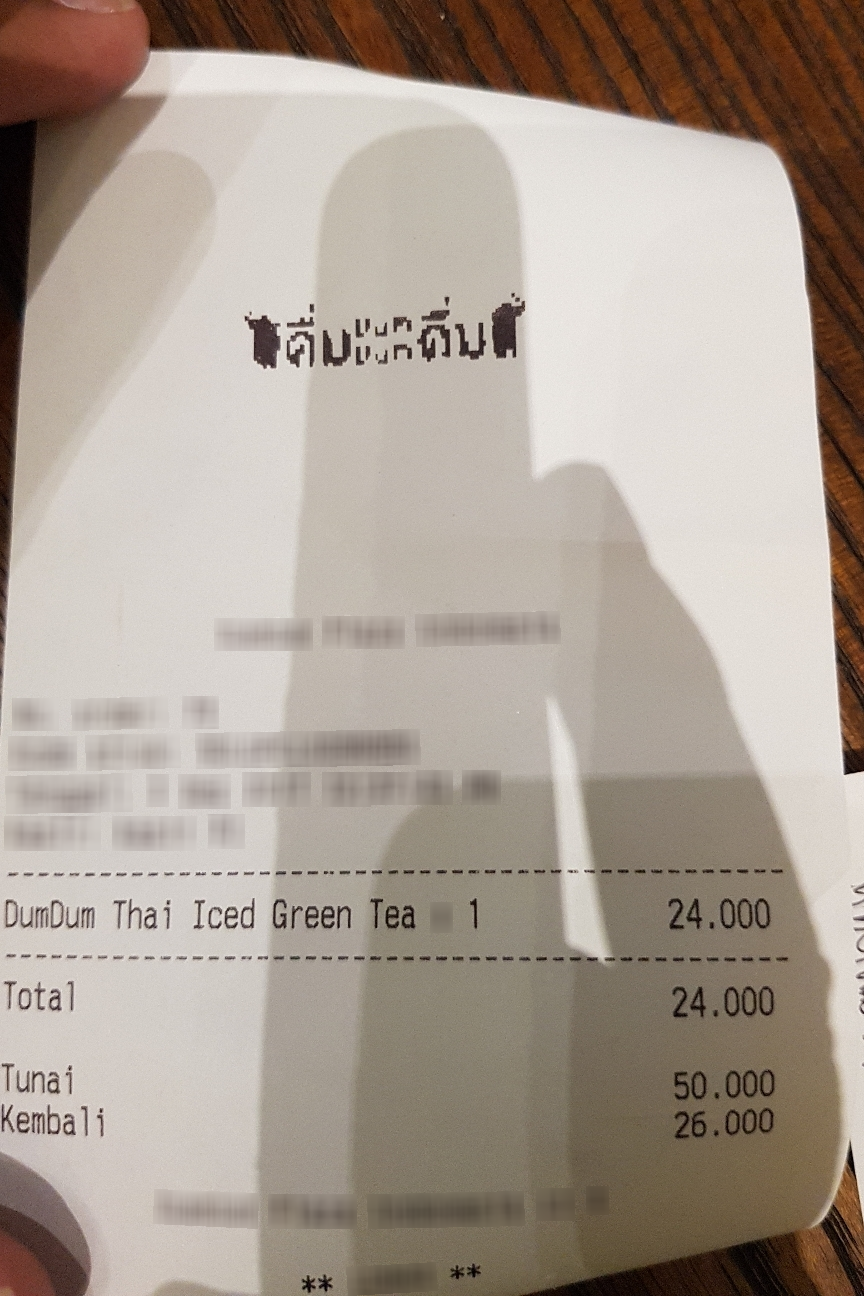
Number of items: 3
Total: 24.000
OCR text regions:
text: DumDum
text: Thai
text: Iced
text: Green
text: Tea
text: 1
text: 24.000
text: Total
text: 24.000
text: Tunai
text: 50.000
text: Kembali
text: 26.000